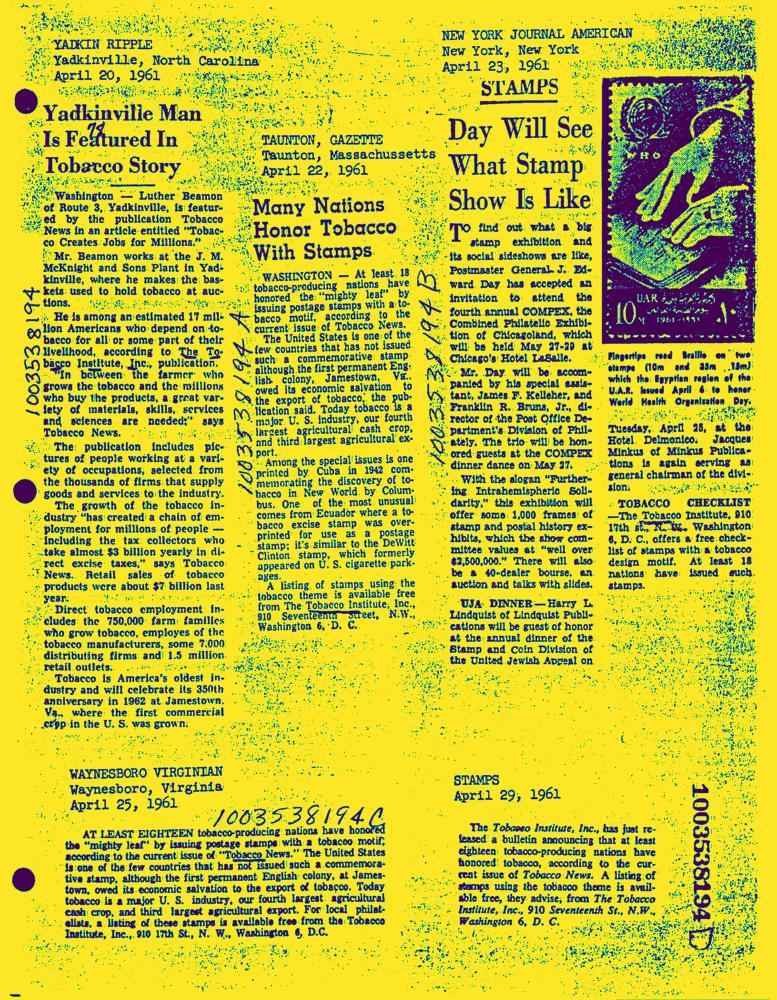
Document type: News-Article